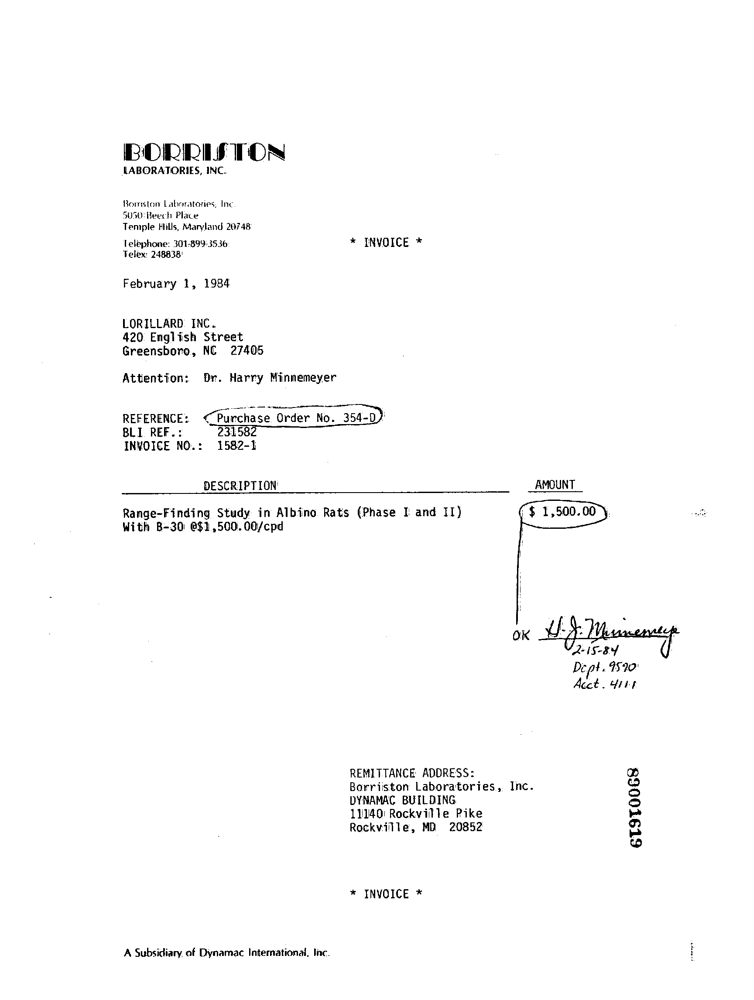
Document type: Invoice